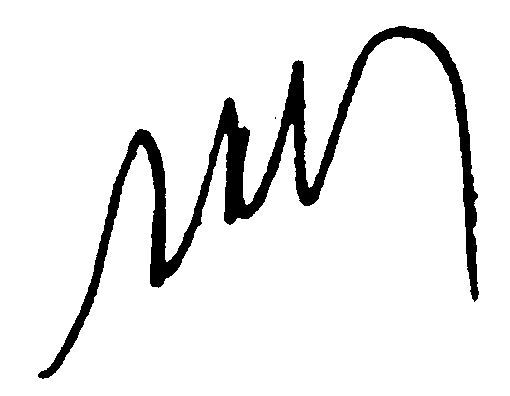
Signature of: mario echandi jiménez